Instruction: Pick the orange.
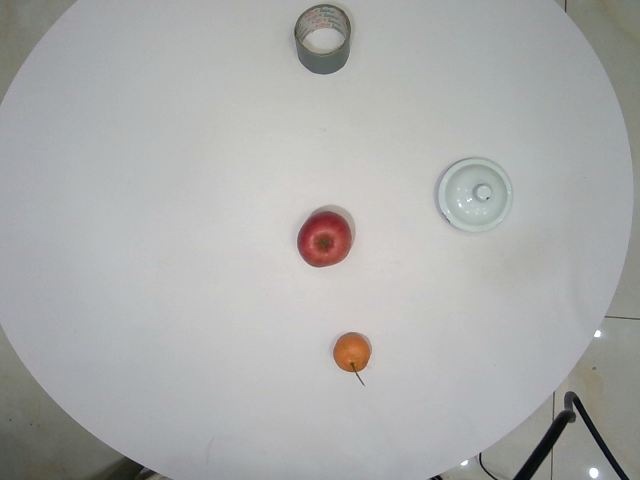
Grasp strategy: vertical